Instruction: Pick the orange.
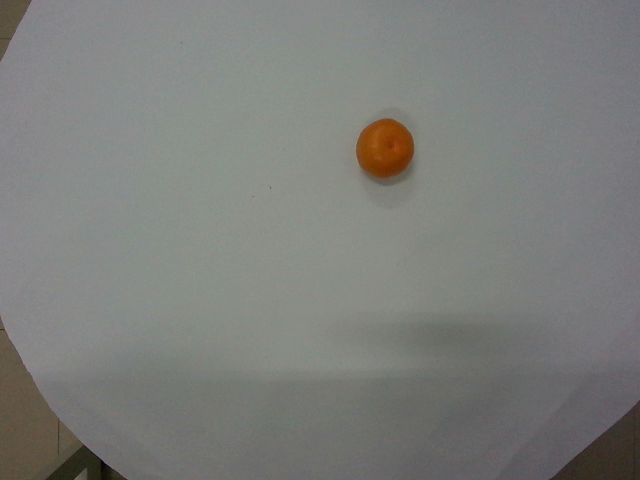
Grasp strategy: vertical